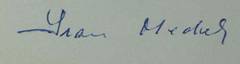
Signature of: ivan medek